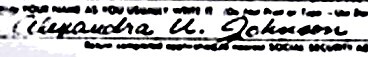
Signature of: alexandra uteev johnson